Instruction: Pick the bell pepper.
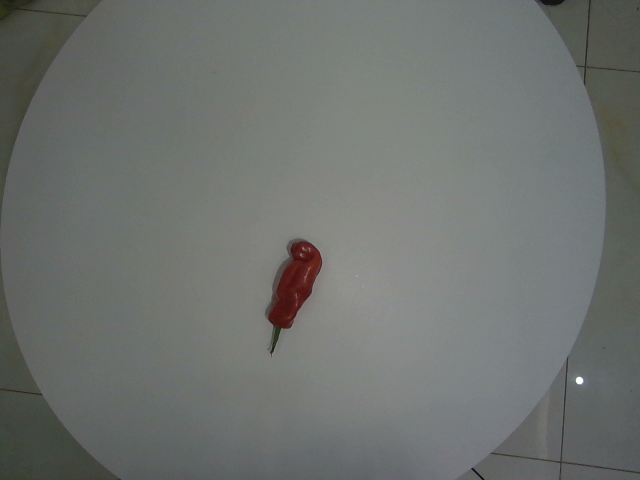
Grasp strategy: vertical